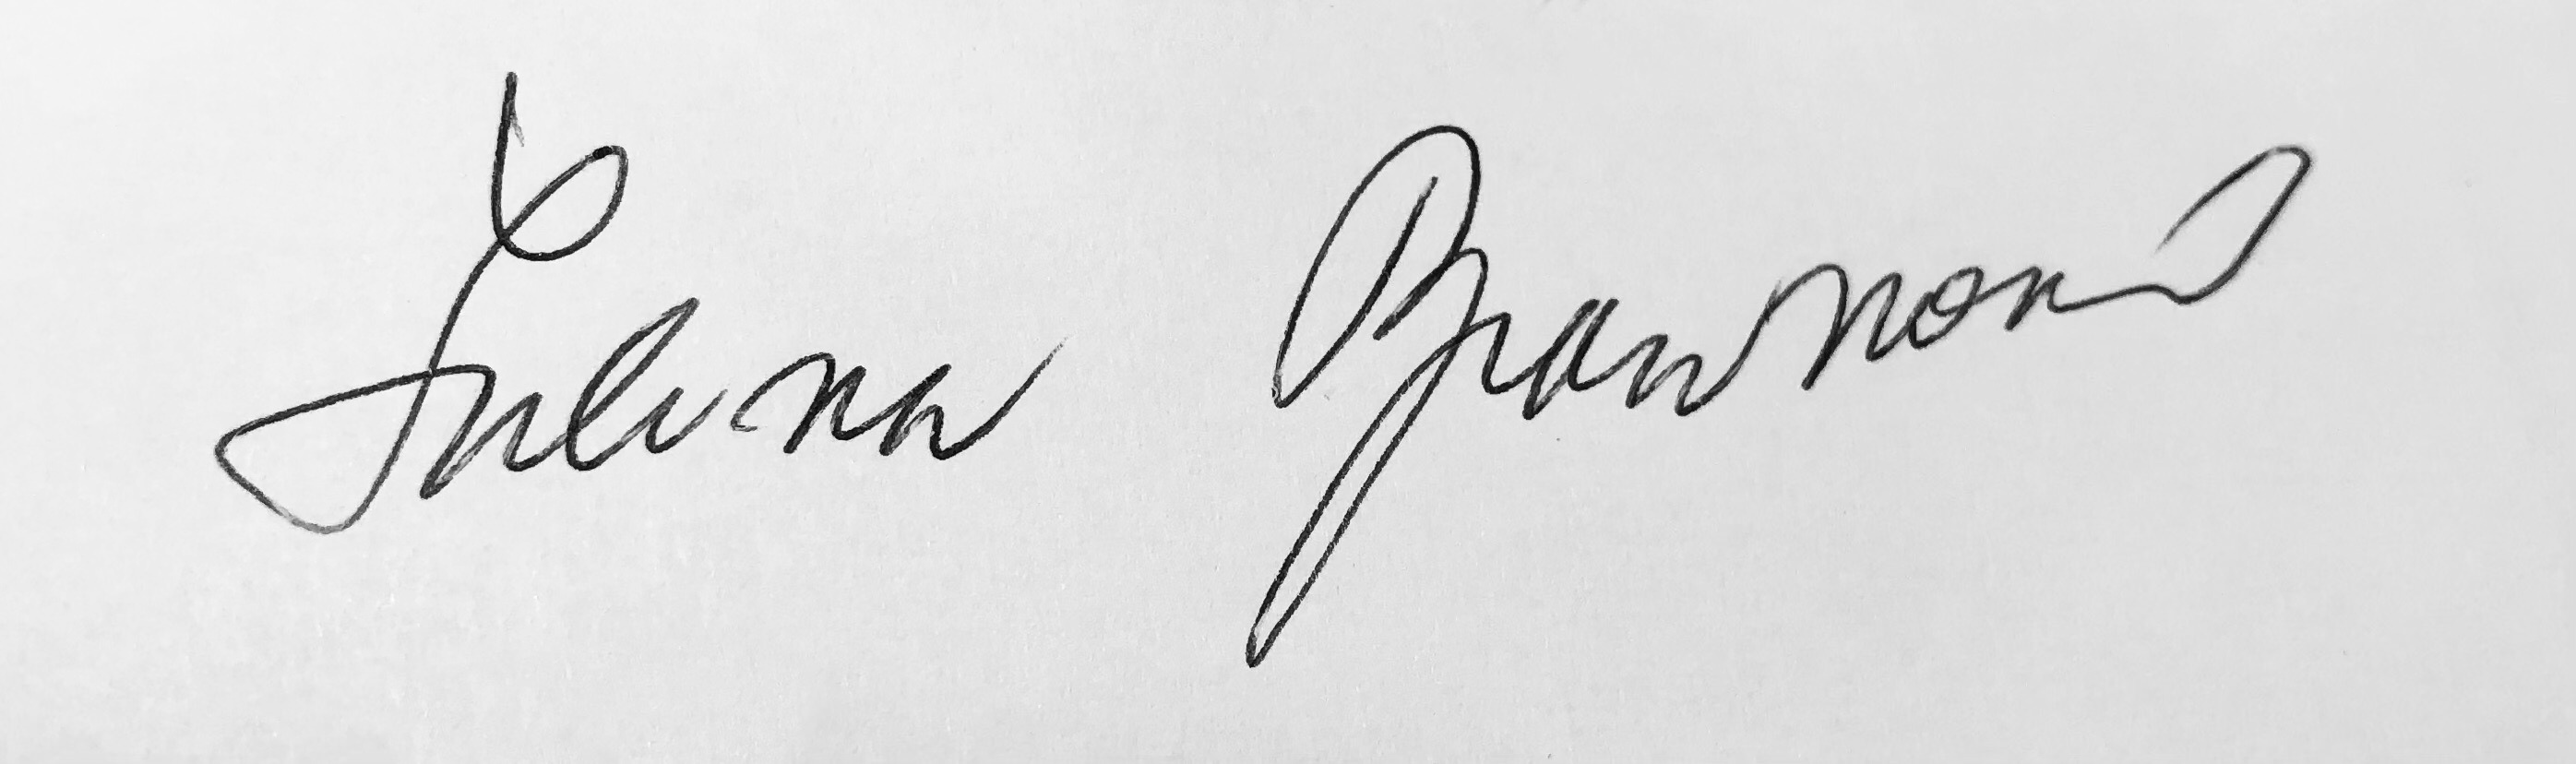
Signature of: helena braunová